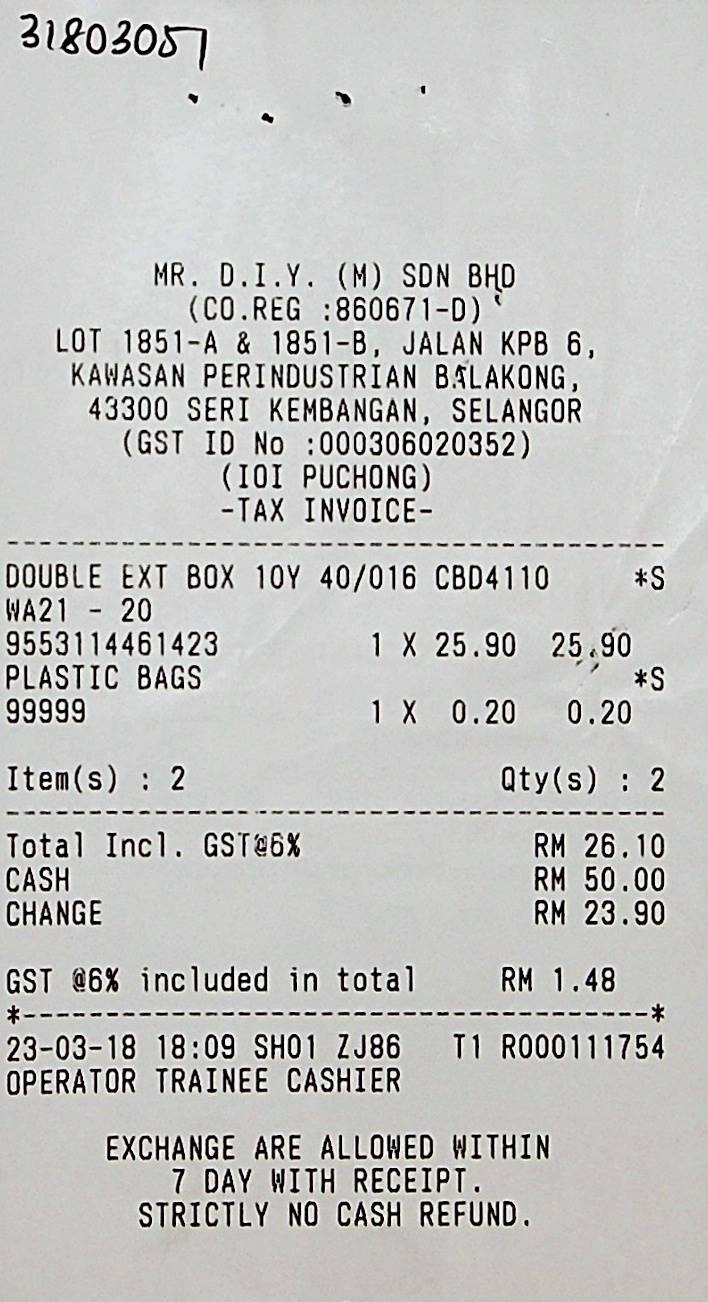
MR. D.I.Y. (M) SDN BHD
(CO. REG :860671-D)
LOT 1851-A & 1851-B, JALAN KPB 6,
KAWASAN PERINDUSTRIAN BALAKONG ,
43300 SERI KEMBANGAN, SELANGOR
(GST ID NO :000306020352)
(IOI PUCHONG)
-TAX INVOICE-
DOUBLE EXT BOX 10Y 40/016 CBD4110
*S
WA21 -20
9553114461423
1 X 25.90
25.90
PLASTIC BAGS
*S
99999
1 X 0.20
0.20
ITEM(S) : 2
QTY(S) : 2
TOTAL INCL. GST@6%
RM 26.10
CASH
RM 50.00
CHANGE
RM 23.90
GST @6% INCLUDED IN TOTAL
RM 1.48
23-03-18 18:09 SH01 ZJ86
T1 R000111754
OPERATOR TRAINEE CASHIER
EXCHANGE ARE ALLOWED WITHIN
7 DAY WITH RECEIPT .
STRICTLY NO CASH REFUND .